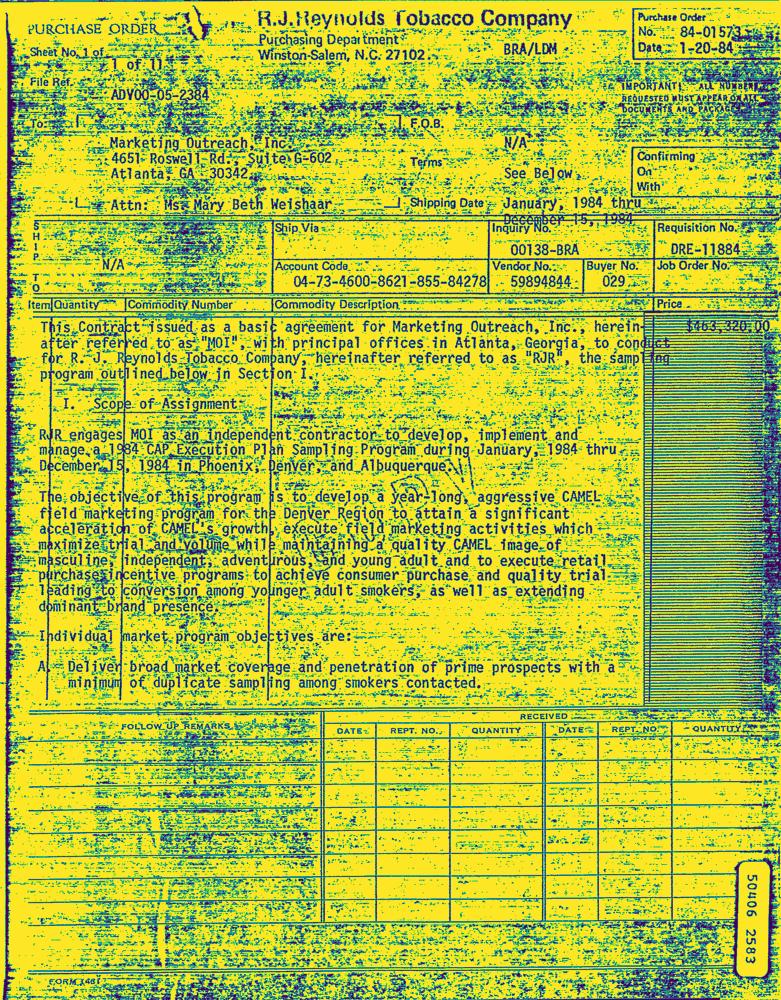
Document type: Invoice-Doc